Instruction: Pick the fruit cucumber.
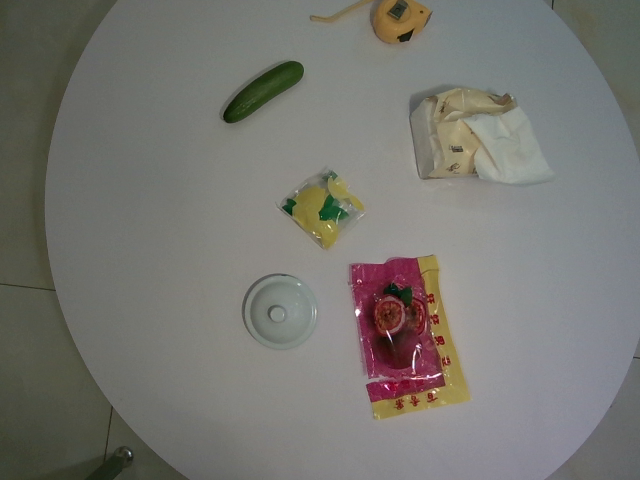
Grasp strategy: vertical